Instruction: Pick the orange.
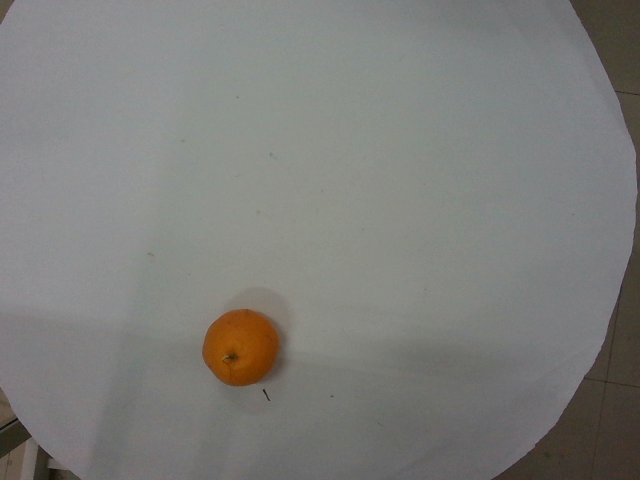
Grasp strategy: vertical